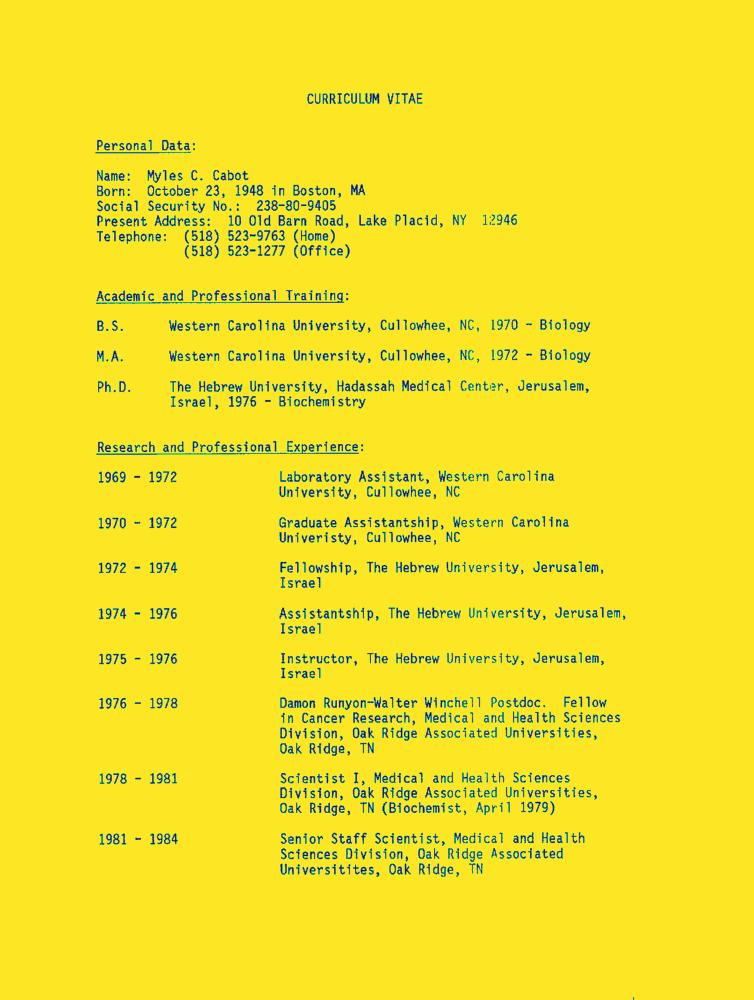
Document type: Resume-Doc